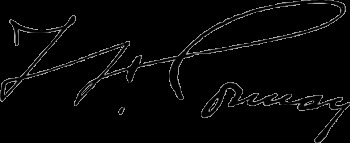
Signature of: thomas f conway